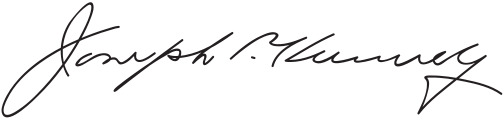
Signature of: joseph p kennedy sr